Question: In what way does the history help explain the case?
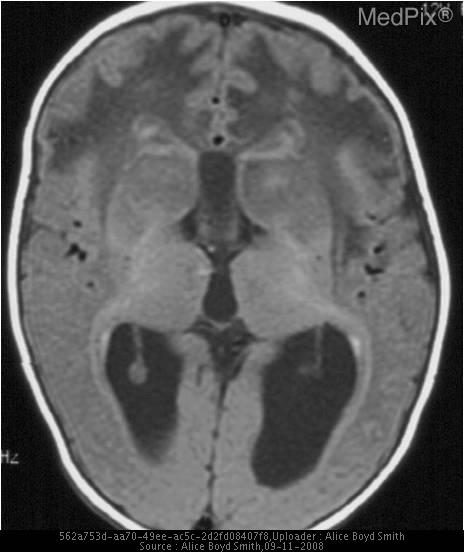
Answer: The patient's history of Six month old baby boy with intermittent vomiting for 7 weeks Now listless.  Parents say his head is too big. is key in understanding the case.